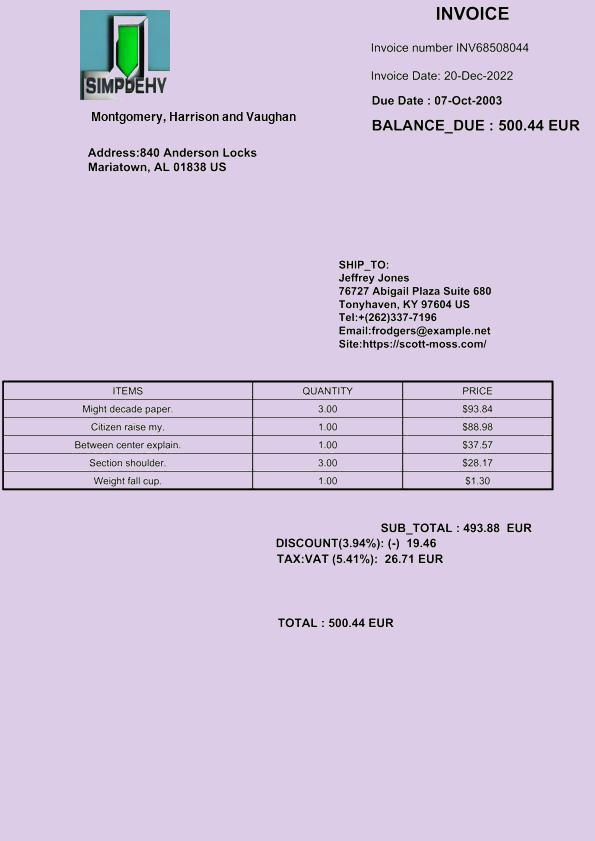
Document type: Invoice